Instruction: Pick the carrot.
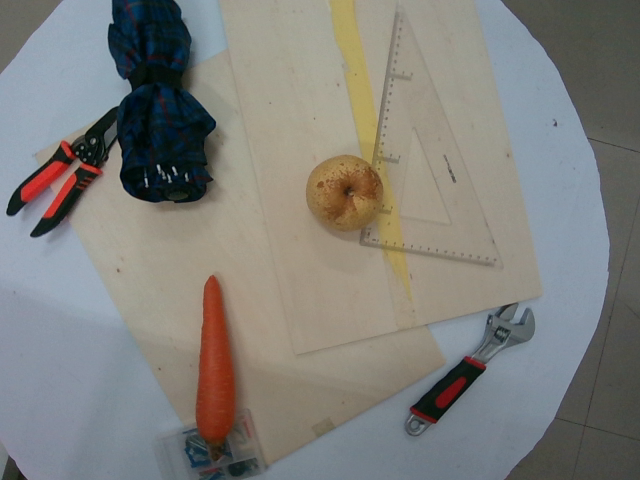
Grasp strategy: vertical